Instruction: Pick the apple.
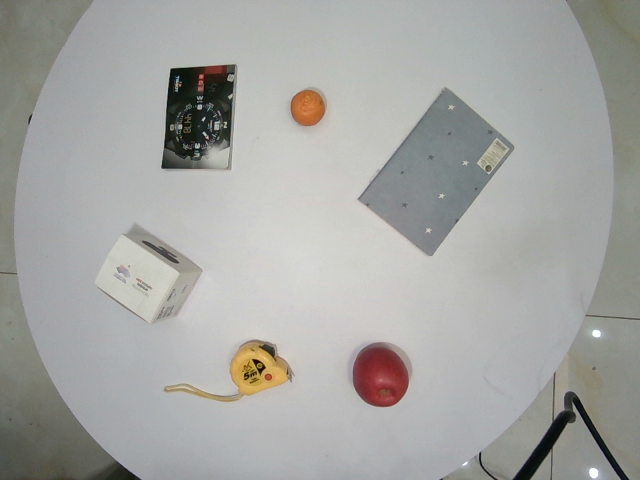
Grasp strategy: vertical